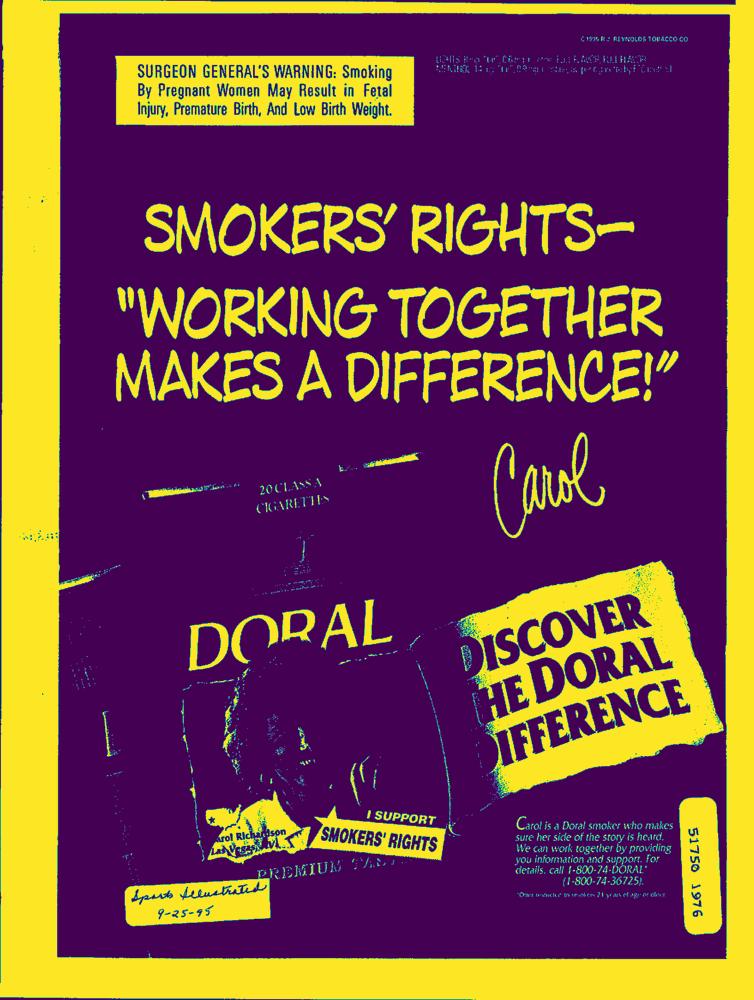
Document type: AD